Question: What are the imaging findings?
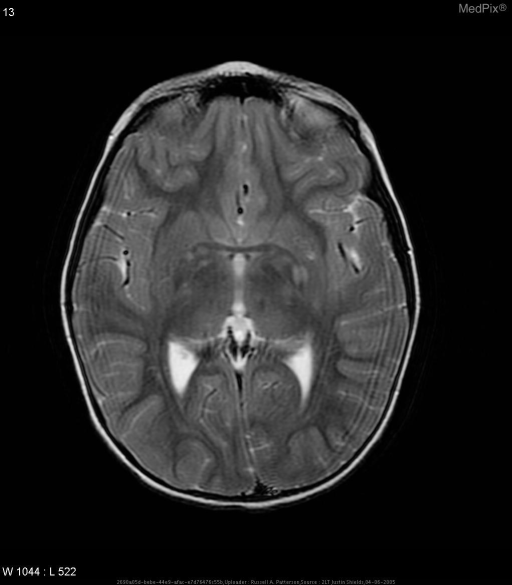
Answer: The imaging shows •  NF Spots in R posterior internal capsule.
•  L optic glioma.
•  Scoliosis with Severe Kyphosis of Cervical Spine.
•  Posterior Cervical fusion mass.
•  Dural ectasia.  Widened spinal canal.  Posterior vertebral body scalloping.
•  Syrinx.
•  Plexiform neurofibroma of L apex. NF Spots in R posterior internal capsule.  L optic glioma..